Question: Talk about the condition:
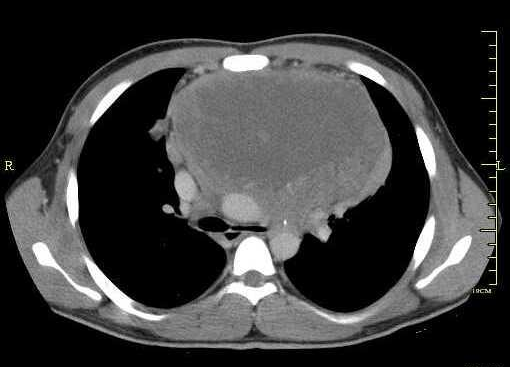
Answer: The disease is discussed as: Nonseminomatous germ cell tumors include choriocarcinomas, emryonal carcinoma, endodermal sinus tumor, and mixed germ cell tumors. These are not pure seminomas or benign teratomas. They are commonly grouped together because of therapeutic and prognostic similarities. They are six times more common in males than females. Serologic tumor markers are very important in the evaluation, therapy, and diagnosis of patients with nonseminomatous germ cell tumors. The most common tumor marker is an elevated serum level of alpha feto protein (AFP), which is elevated in ~ 80% of patients. Elevation of AFP is consistent with presence of endodermal sinus tumor or embryonal carcinoma. Serum HCG is elevated in 30% and serum LDH is elevated in 60 % of patients with nonseminomatous germ cell tumors. The therapy of choice is a combination of chemotherapy with bleomycin, etoposide, and cisplatin followed by surgical resection of any residual masses.